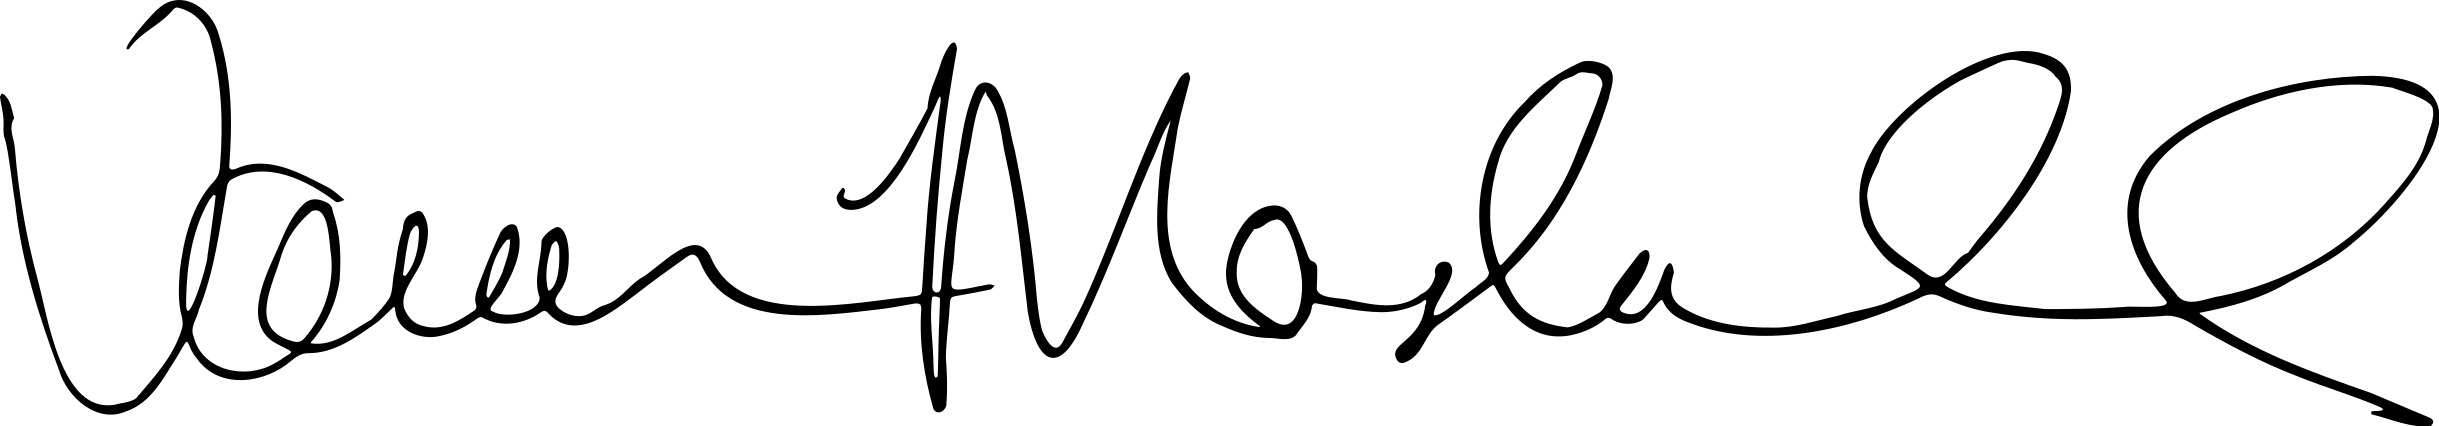
Signature of: vanessa marshall